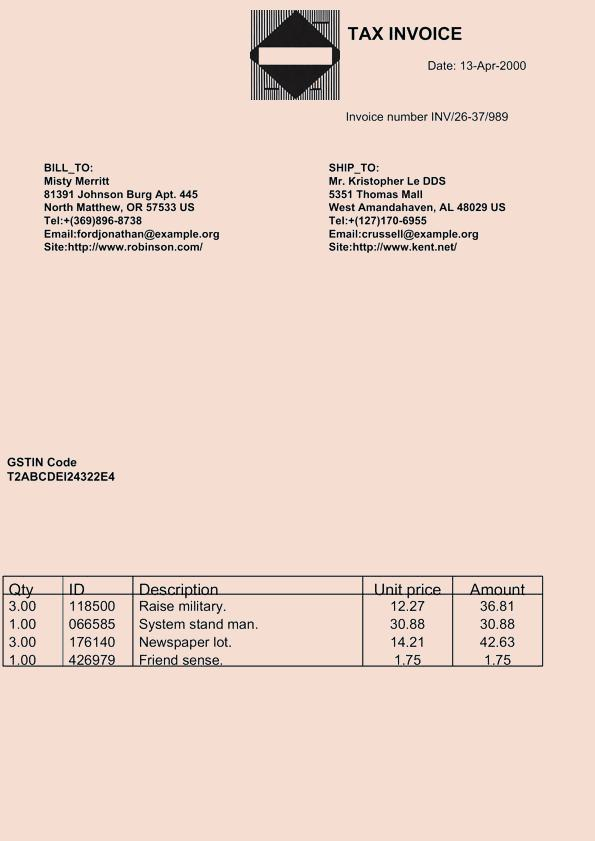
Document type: Invoice